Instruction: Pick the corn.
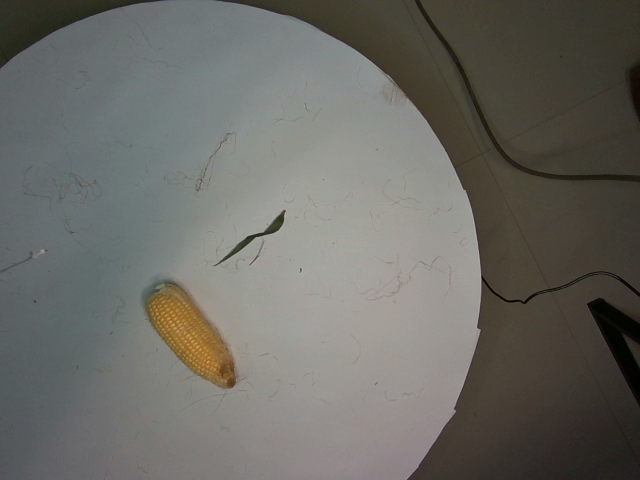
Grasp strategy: vertical